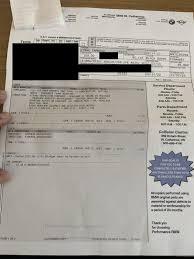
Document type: Invoice